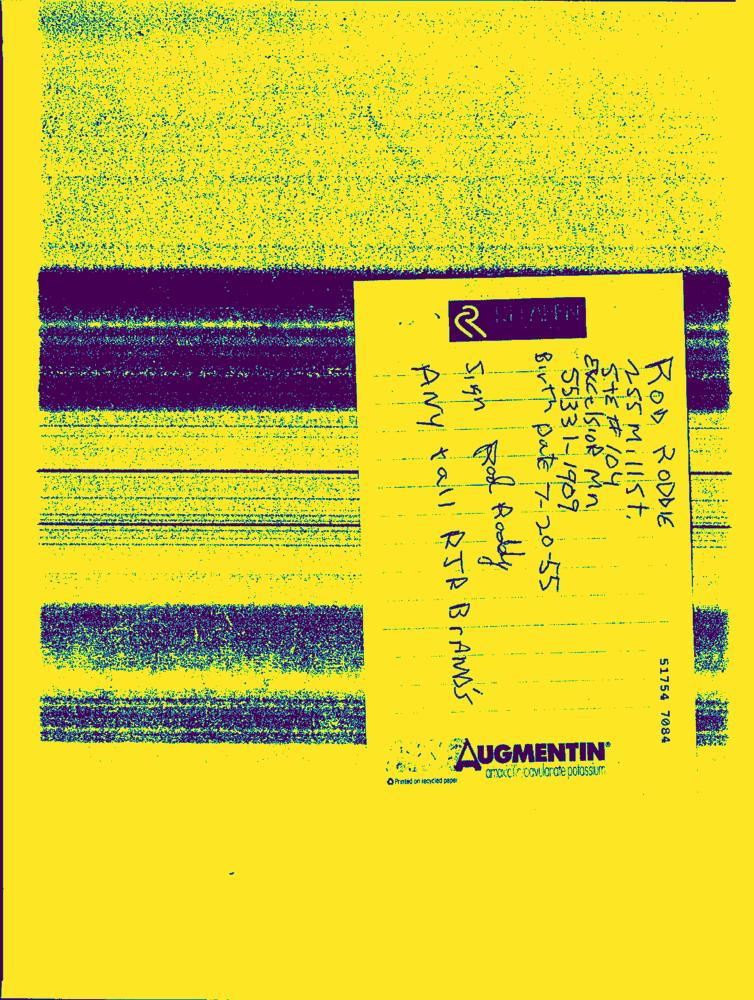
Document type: Hand-Written